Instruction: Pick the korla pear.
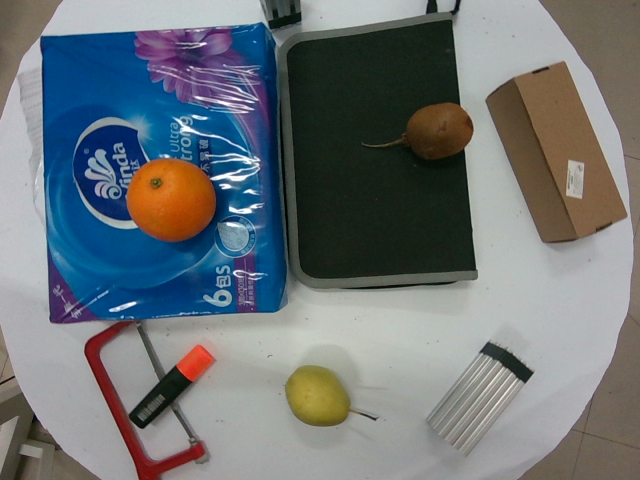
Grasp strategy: vertical